Question: In what way does the history help explain the case?
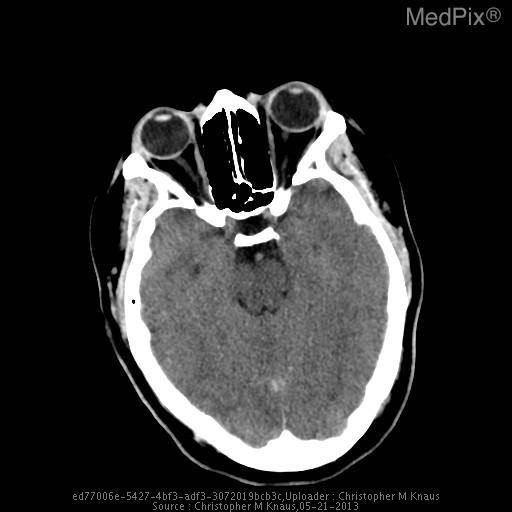
Answer: The patient's history of 17 yo girl presents with left sided facial weakness and numbness and the worst headache of her life that is rated 10/10.  The headache has been progressive for about 24 hours.  She has a history of migraine, but the patient states that her current headache does not feel like her typical migraine headache. is key in understanding the case.